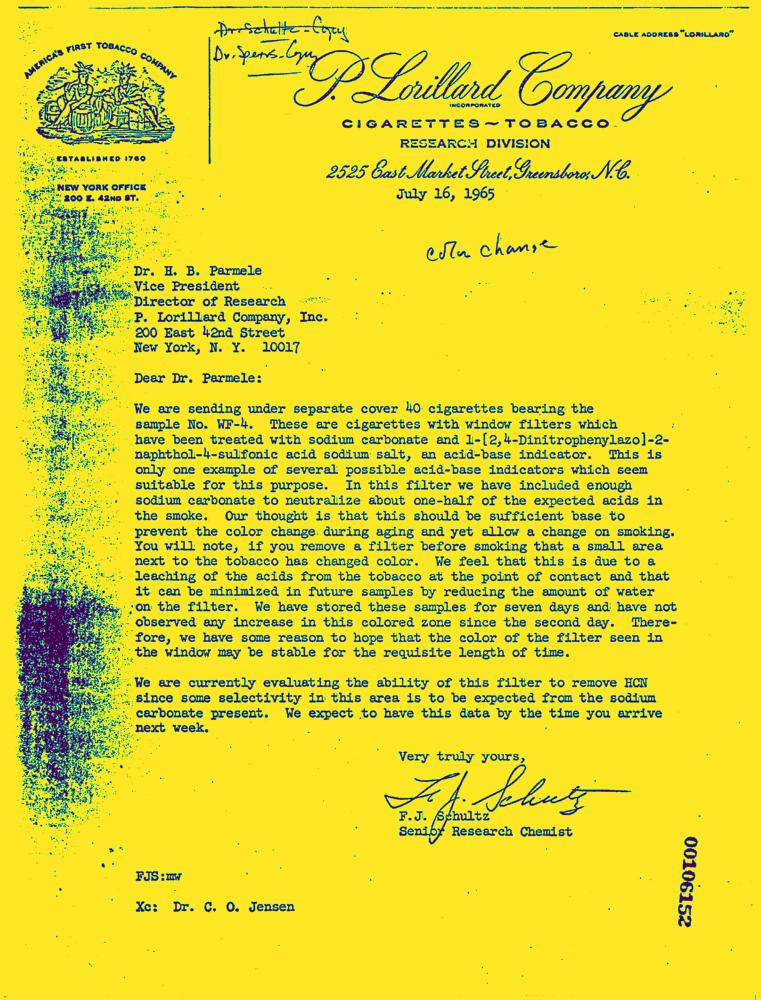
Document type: Letter-Doc